Question: What could the diagnosis suggest?
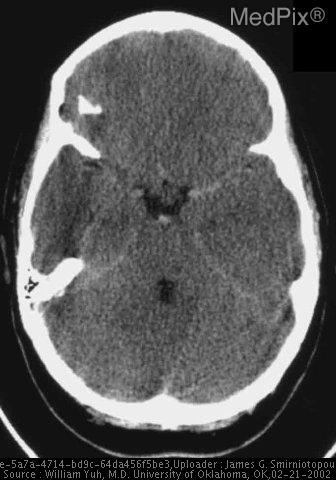
Answer: The possible diagnosis includes •  Subarachnoid hemorrhage
•  Diffuse cerebral edema
•  Hyperemic brain swelling.